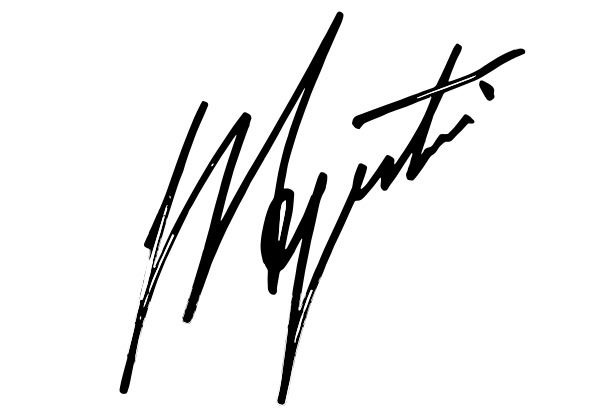
Signature of: giacommo agostini